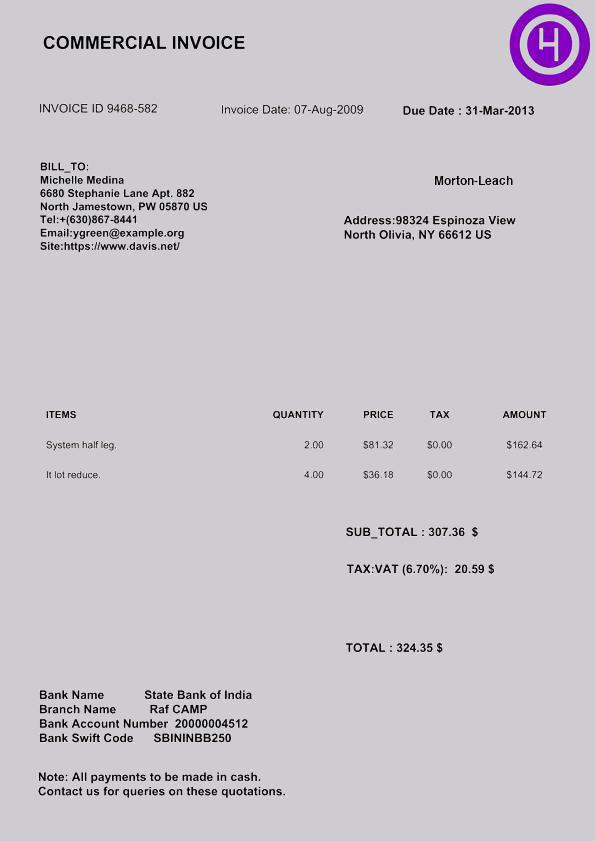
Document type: Invoice